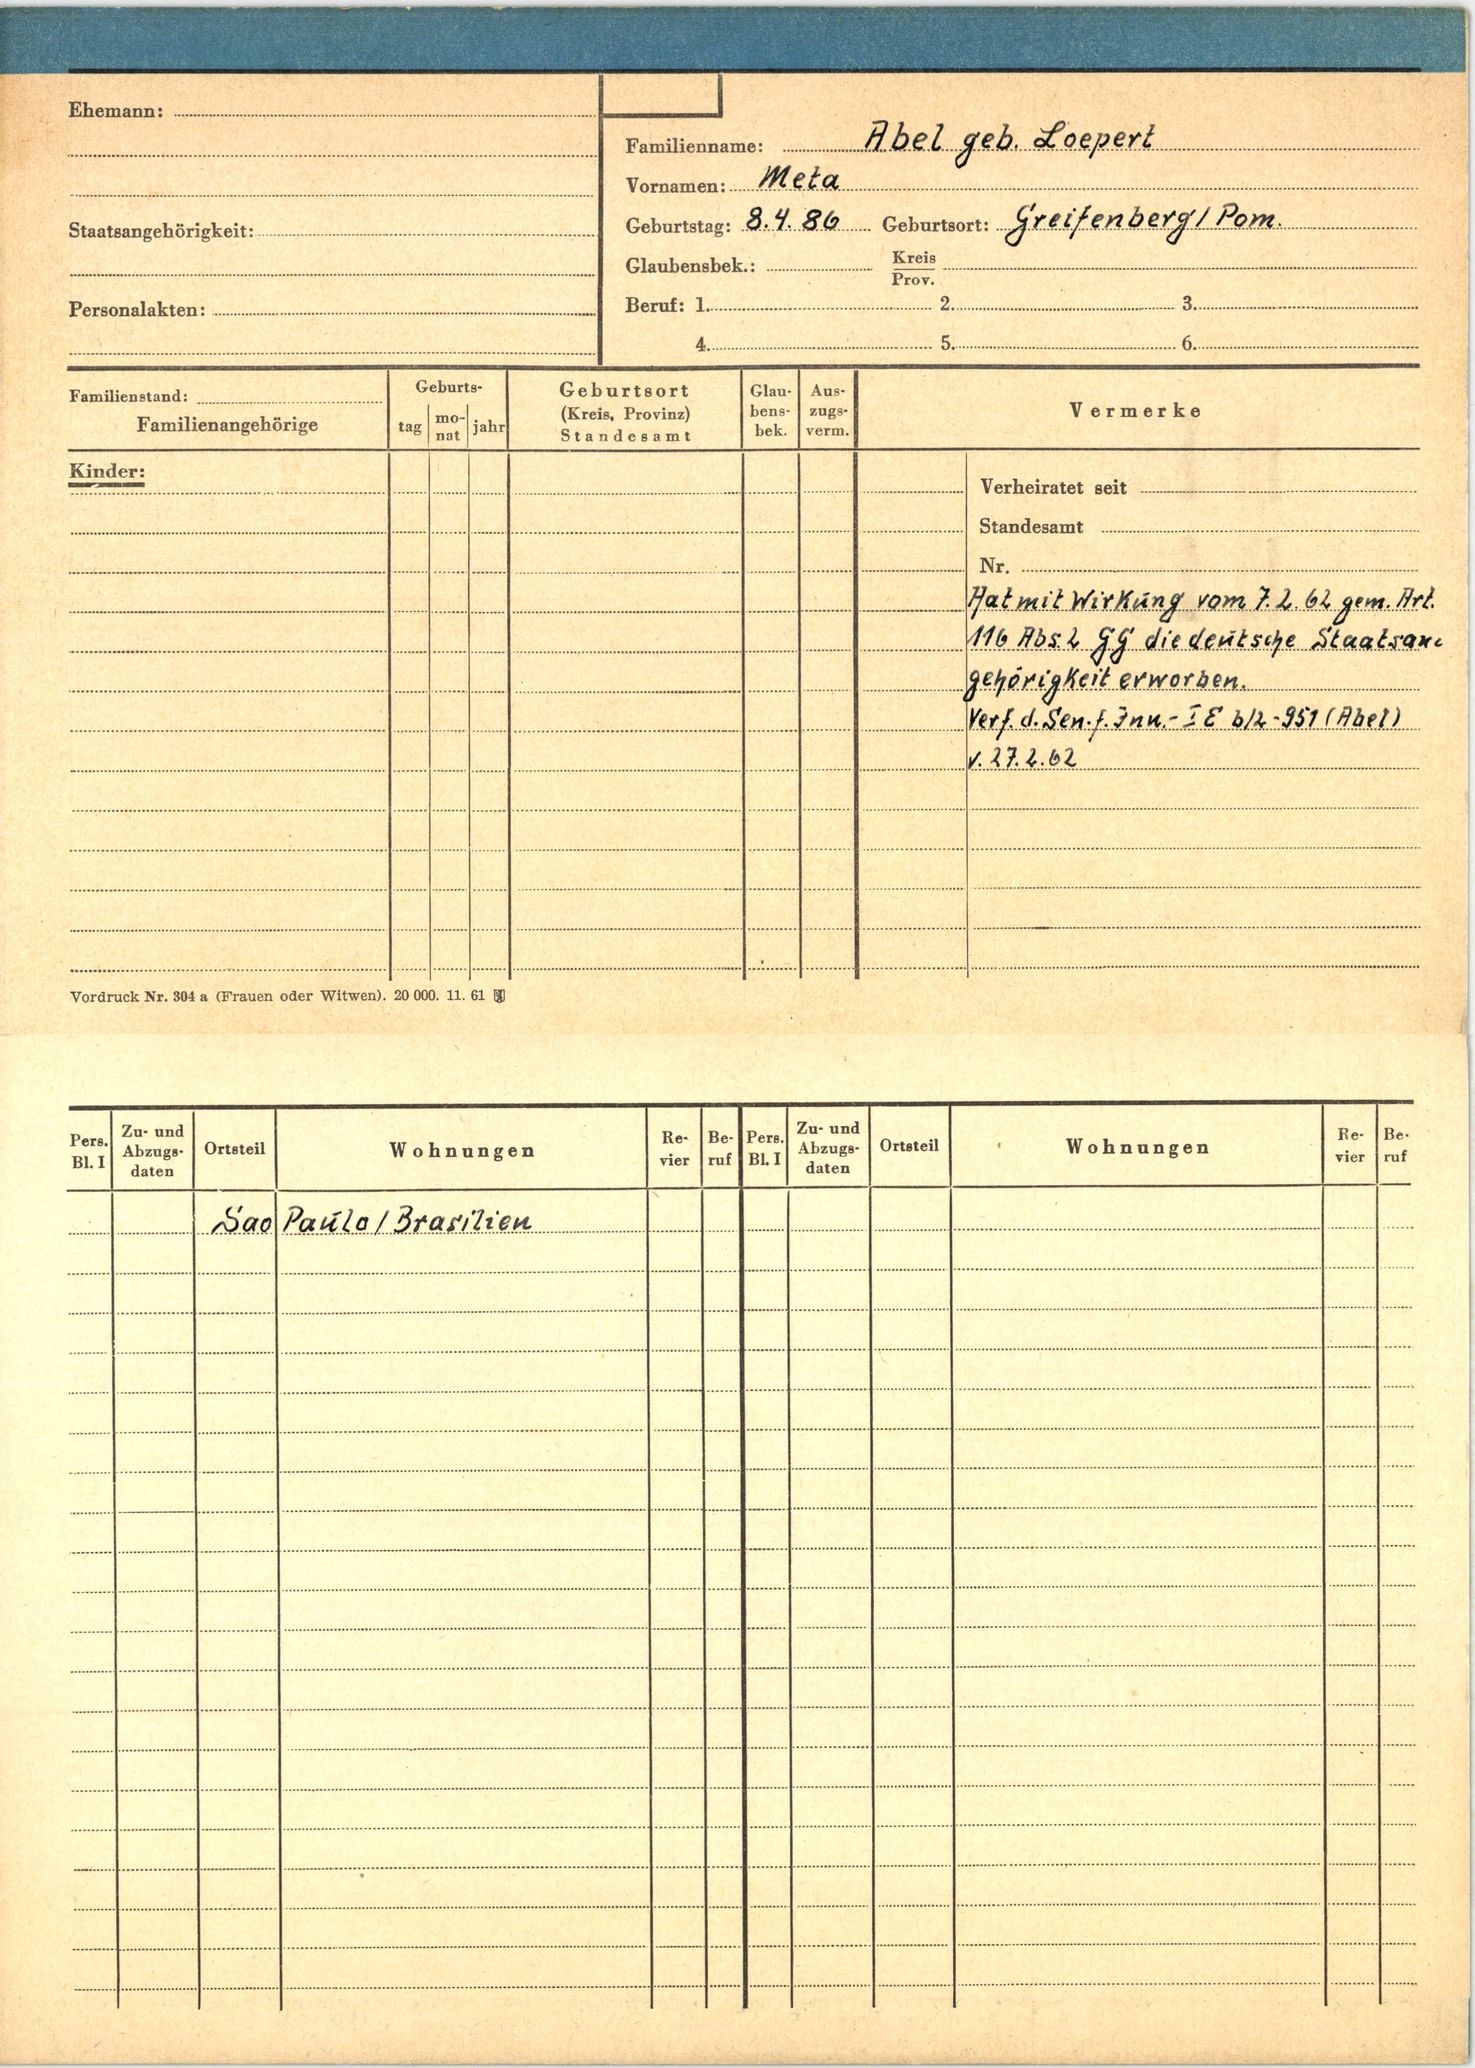
Abel geb. Loepert